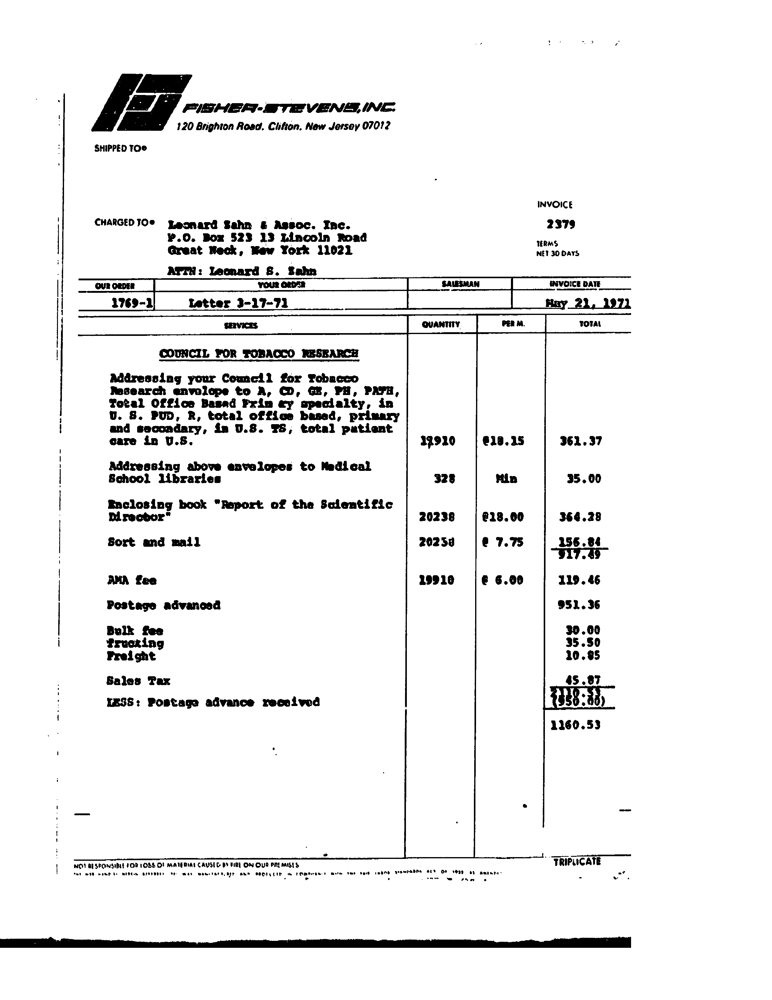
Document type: Invoice